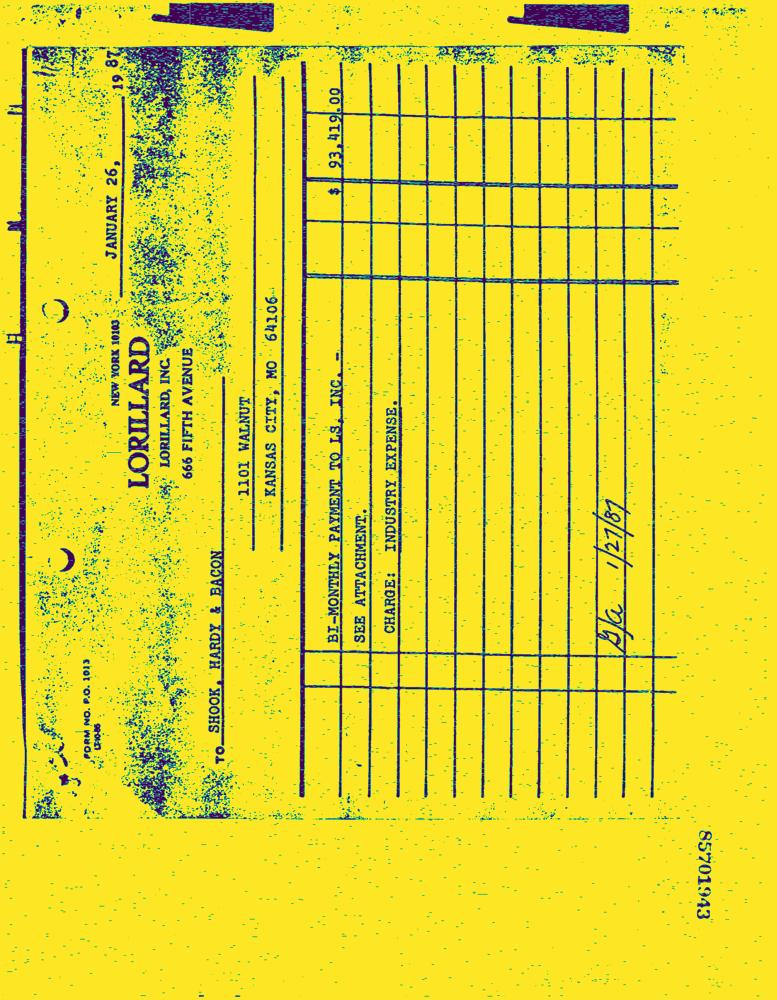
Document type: Invoice-Doc